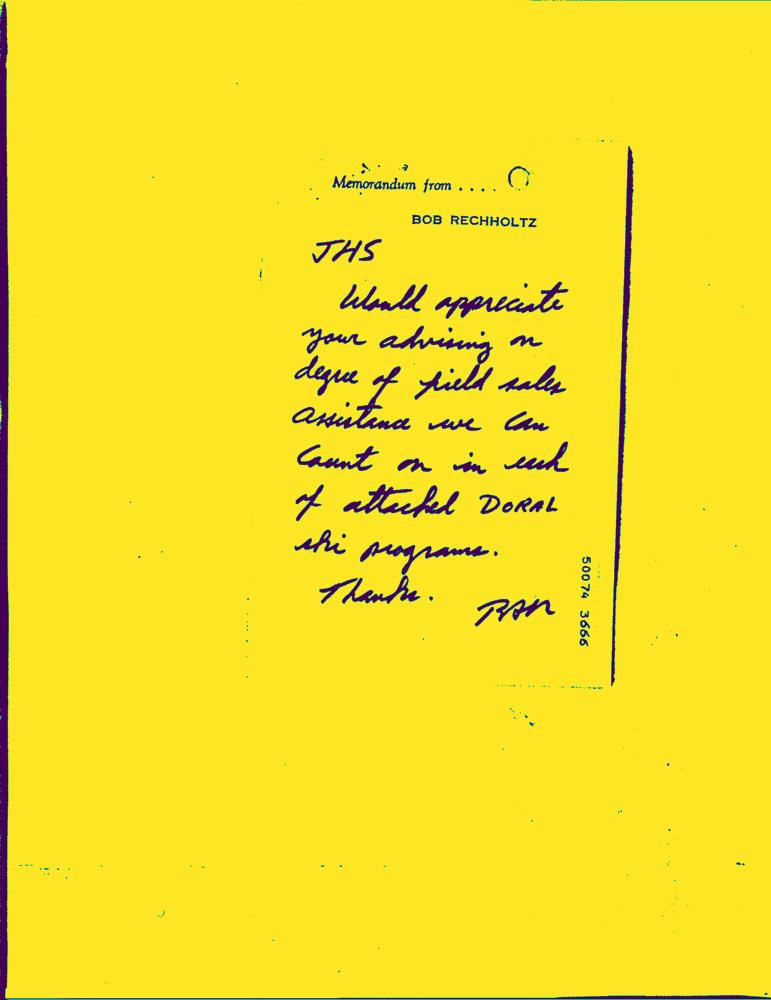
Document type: Hand-Written